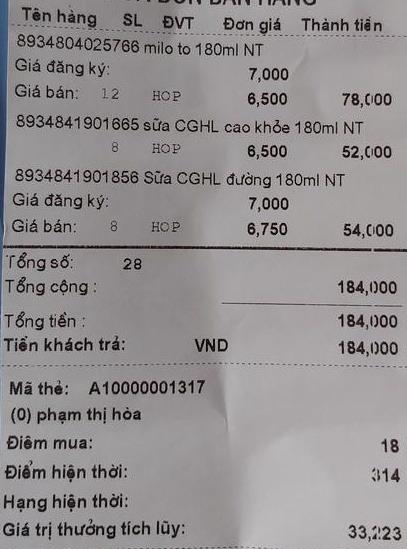
<table>
<tr>
<th>Tên hàng</th>
<th>SL</th>
<th>ĐVT</th>
<th>Đơn giá</th>
<th>Thành tiền</th>
</tr>
<tr>
<td>8934804025766 milo to 180ml NT</td>
<td></td>
<td></td>
<td></td>
<td></td>
</tr>
<tr>
<td>Giá đăng ký:</td>
<td></td>
<td></td>
<td>7,000</td>
<td></td>
</tr>
<tr>
<td>Giá bán:</td>
<td>12</td>
<td>HOP</td>
<td>6,500</td>
<td>78,000</td>
</tr>
<tr>
<td>8934841901665 sữa CGHL cao khỏe 180ml NT</td>
<td>8</td>
<td>HOP</td>
<td>6,500</td>
<td>52,000</td>
</tr>
<tr>
<td>8934841901856 Sữa CGHL đường 180ml NT</td>
<td></td>
<td></td>
<td></td>
<td></td>
</tr>
<tr>
<td>Giá đăng ký:</td>
<td></td>
<td></td>
<td>7,000</td>
<td></td>
</tr>
<tr>
<td>Giá bán:</td>
<td>8</td>
<td>HOP</td>
<td>6,750</td>
<td>54,000</td>
</tr>
</table>

Tổng số: 28
Tổng cộng : 184,000

Tổng tiền : 184,000
Tiền khách trả: VND 184,000

Mã thẻ: A10000001317
(0) phạm thị hỏa
Điểm mua: 18
Điểm hiện thời: 314
Hạng hiện thời:
Giá trị thưởng tích lũy: 33,223